Question: What jurisdiction, city, or county is the document associated with?
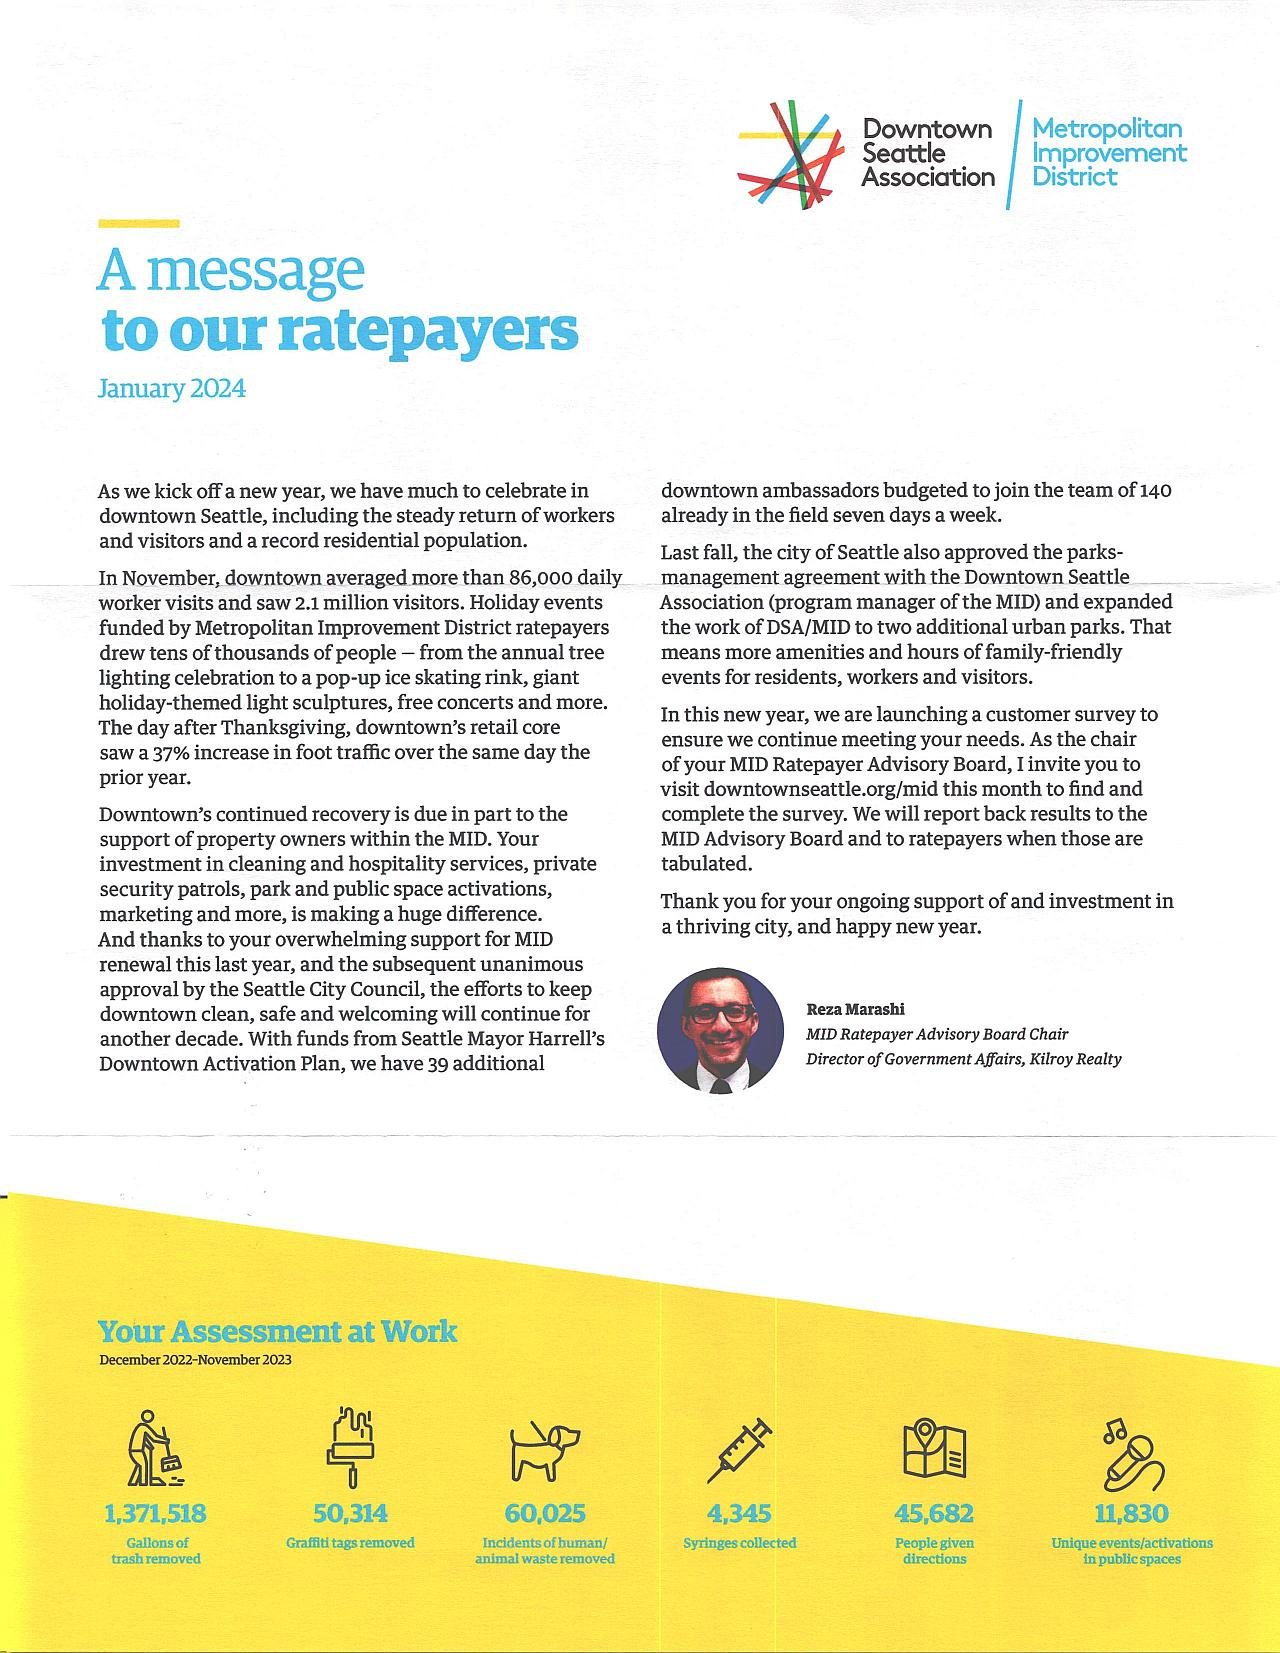
Answer: "Downtown Seattle"